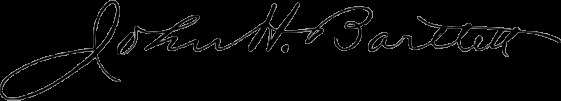
Signature of: john h bartlett